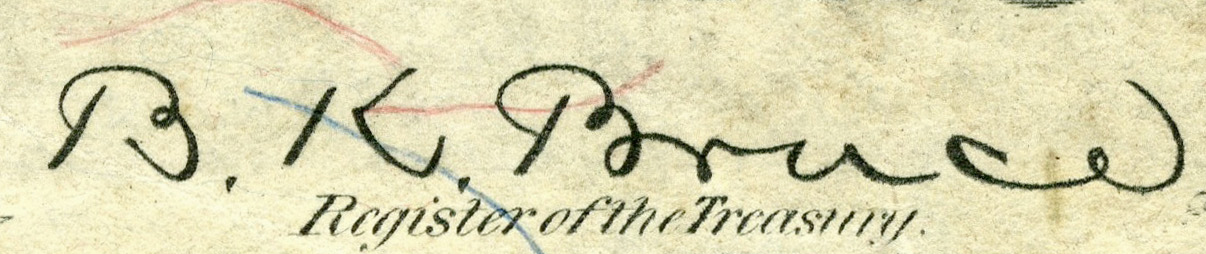
Signature of: blanche bruce